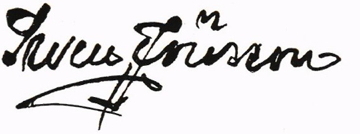
Signature of: swen jönsson